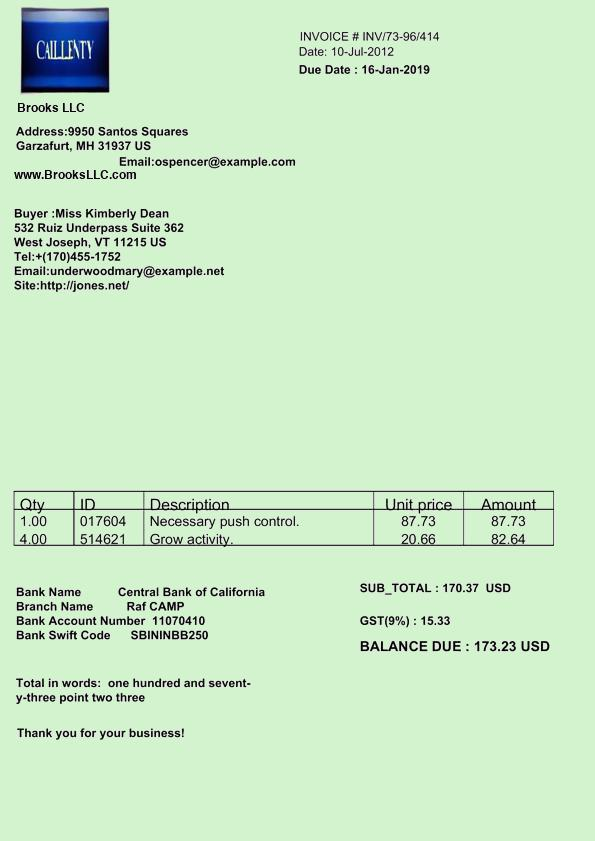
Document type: Invoice